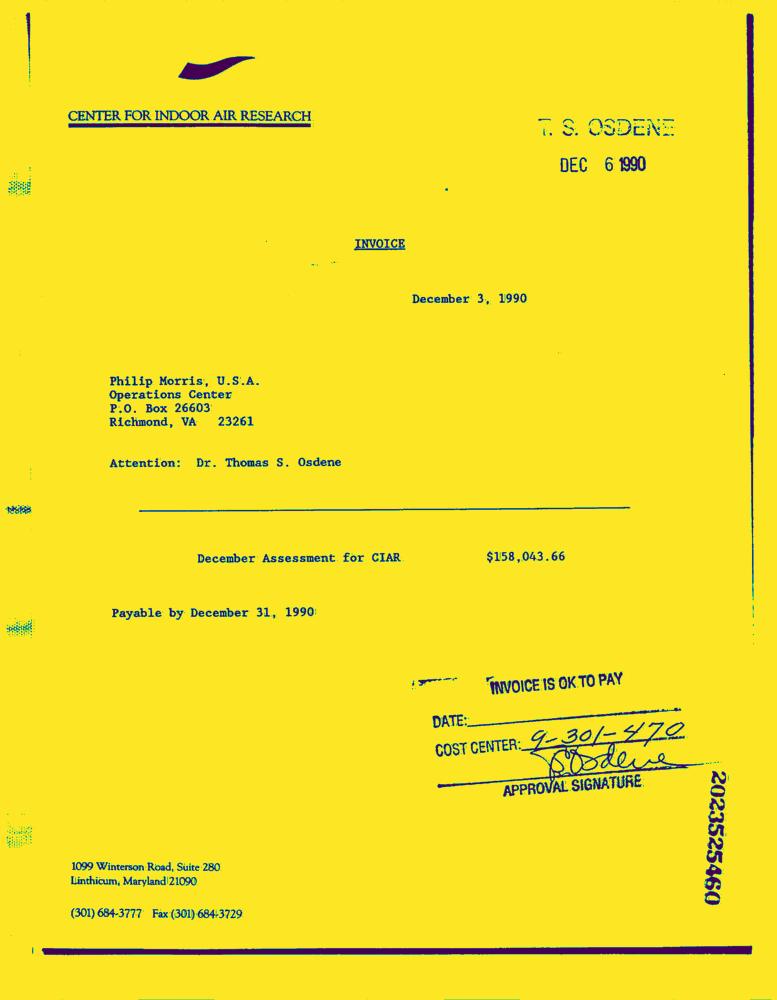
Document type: Invoice-Doc